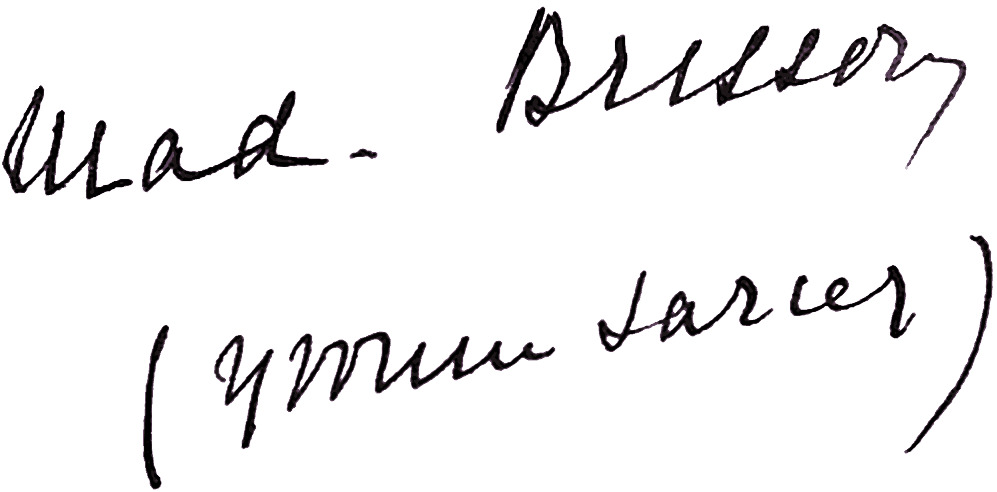
Signature of: yvonne sarcey